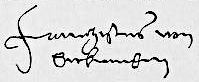
Signature of: franz von sickingen